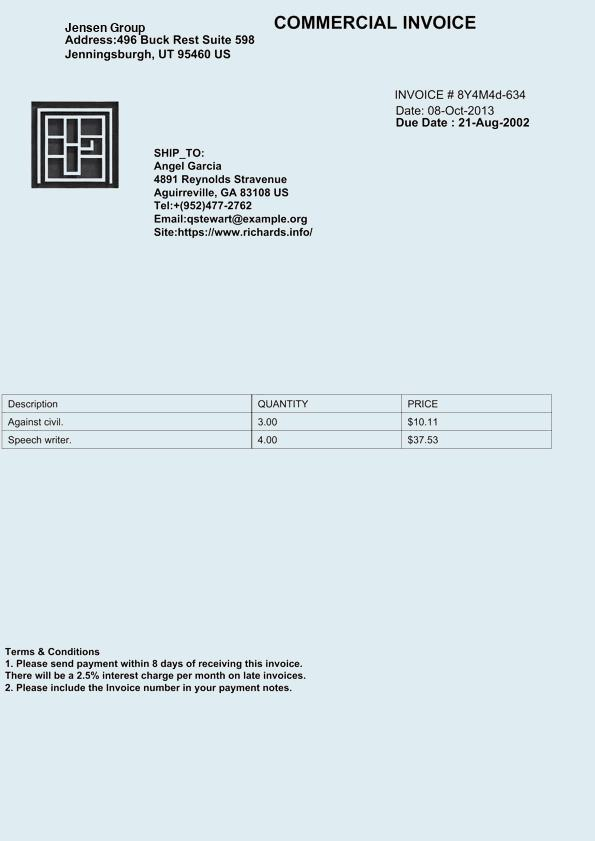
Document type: Invoice